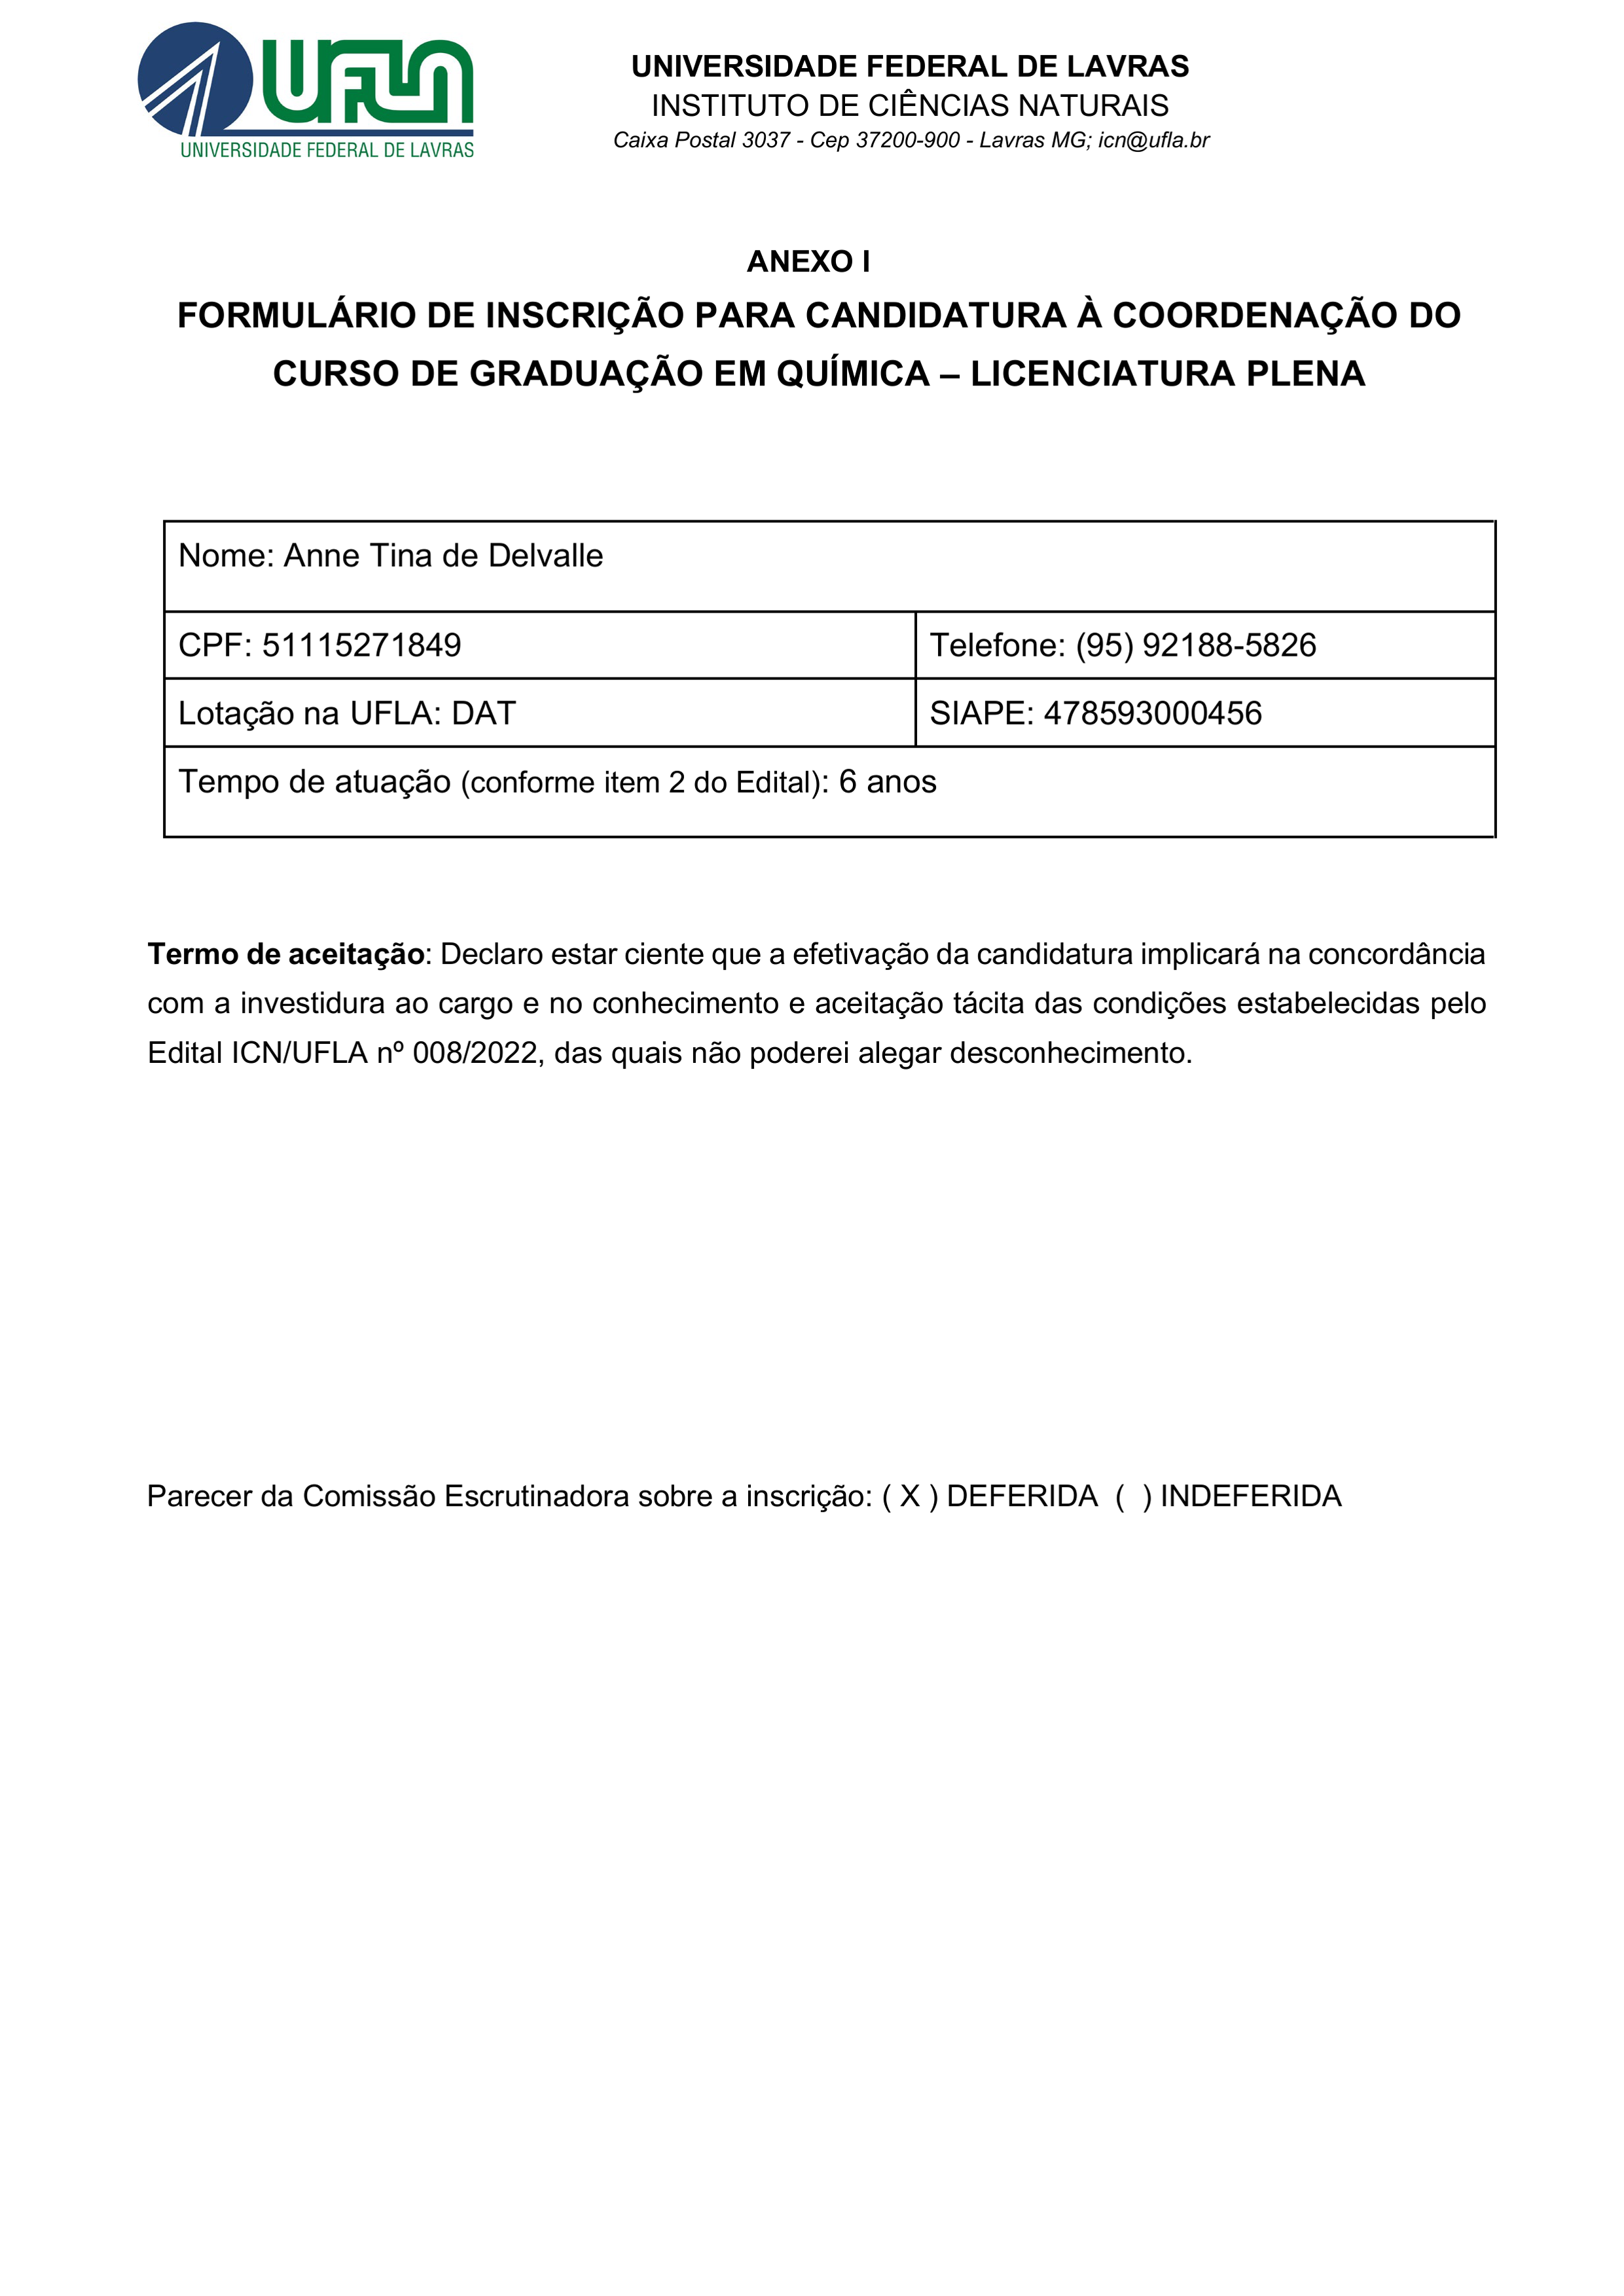
UFUN
UNIVERSIDADE FEDERAL DE LAVRAS
INSTITUTO DE CIÊNCIAS NATURAIS
Caixa Postal 3037 - Cep 37200-900 - Lavras MG; icn@ufla.br
UNIVERSIDADE FEDERAL DE LAVRAS
ANEXO I
FORMULÁRIO DE INSCRIÇÃO PARA CANDIDATURA À COORDENAÇÃO DO CURSO DE GRADUAÇÃO EM QUÍMICA - LICENCIATURA PLENA
Nome:
Anne Tina de Delvalle
CPF:
51115271849
Telefone:
(95) 92188-5826
Lotação na UFLA:
DAT
SIAPE:
478593000456
Tempo de atuação (conforme item 2 do Edital):
6 anos
Termo de aceitação: Declaro estar ciente que a efetivação da candidatura implicará na concordância com a investidura ao cargo e no conhecimento e aceitação tácita das condições estabelecidas pelo Edital ICN/UFLA nº 008/2022, das quais não poderei alegar desconhecimento.
Parecer da Comissão Escrutinadora sobre a inscrição:
() INDEFERIDA
DEFERIDA
(X)